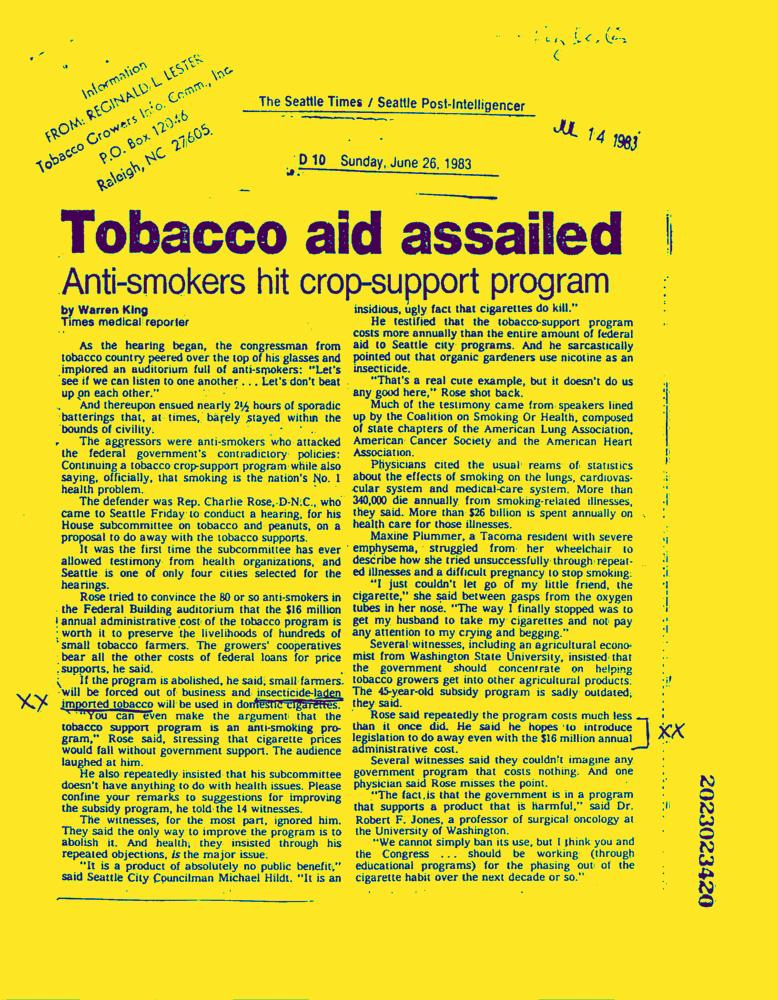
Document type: News-Article